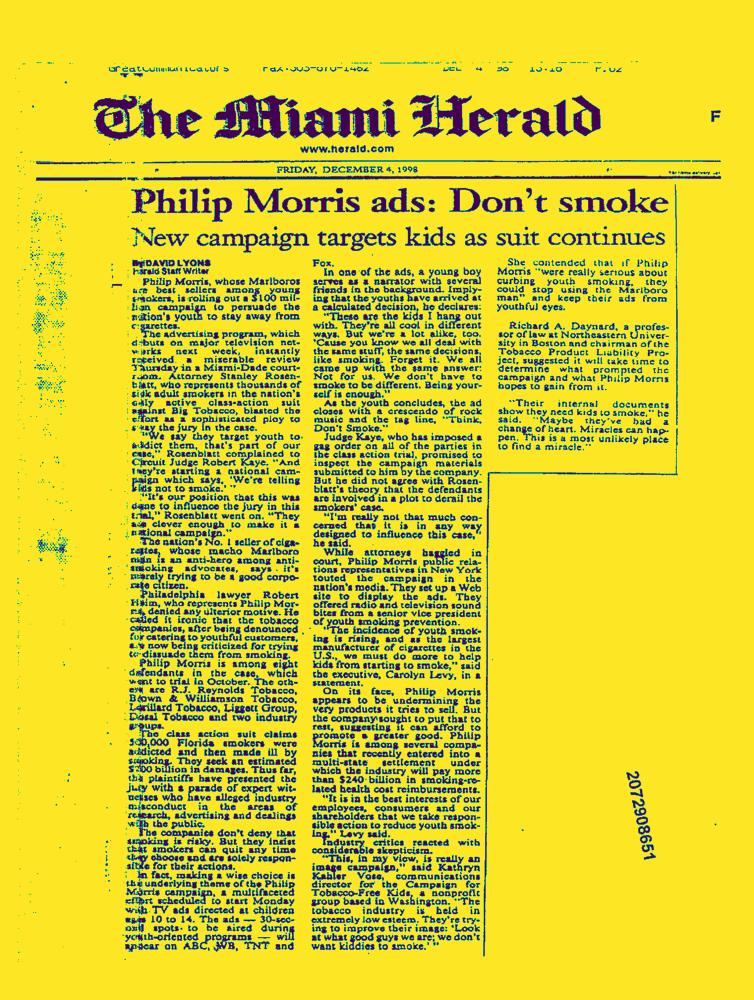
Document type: News-Article